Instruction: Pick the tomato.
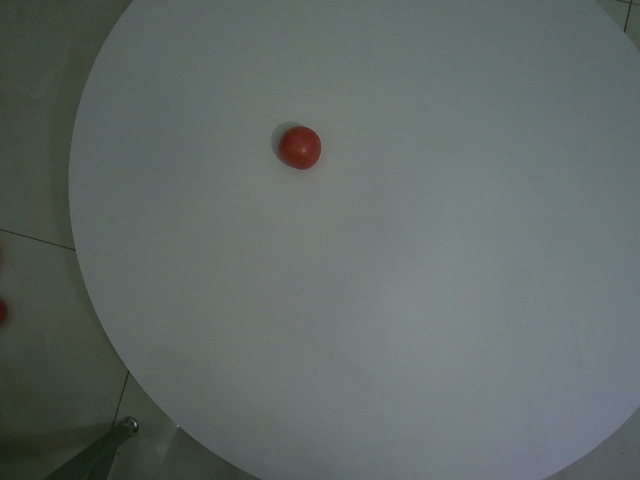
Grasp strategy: vertical